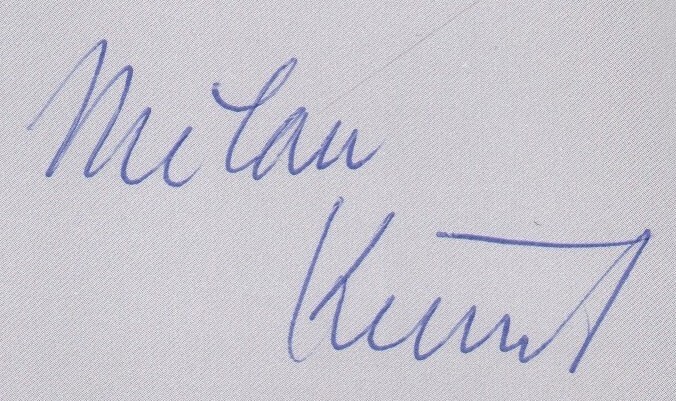
Signature of: milan křenek